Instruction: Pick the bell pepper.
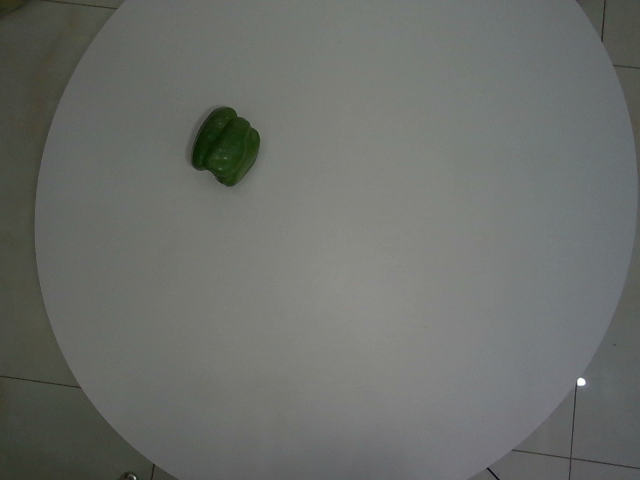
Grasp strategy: vertical